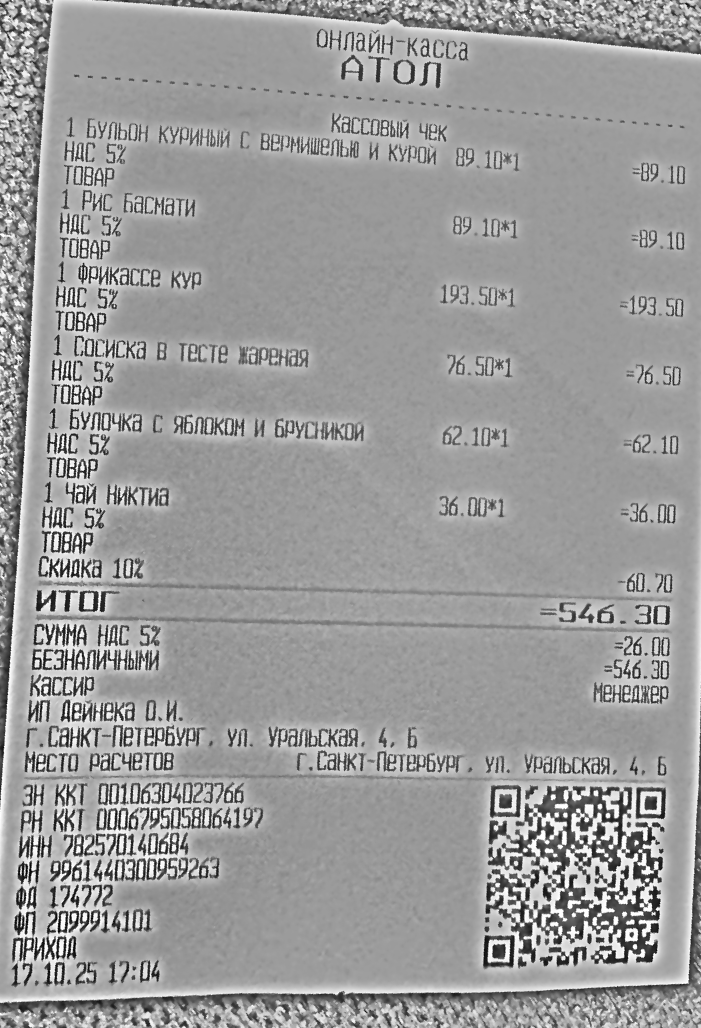
Продавец: ИП Дейнека О.И.
Дата: 17.10.25 17:04
Товары: Бульон куриный с вермишелью и курой; Рис басмати; Фрикассе кур; Сосиска в тесте жареная; Булочка с яблоком и брусникой; Чай Никтиа
Количество: 1; 1; 1; 1; 1; 1
Цена: 89.10; 89.10; 193.50; 76.50; 62.10; 36.00
Сумма: 89.10; 89.10; 193.50; 76.50; 62.10; 36.00
Итого: 546.30